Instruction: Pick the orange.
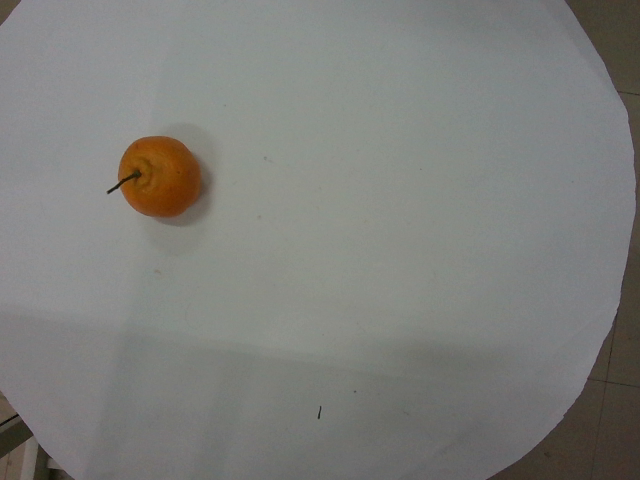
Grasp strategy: vertical